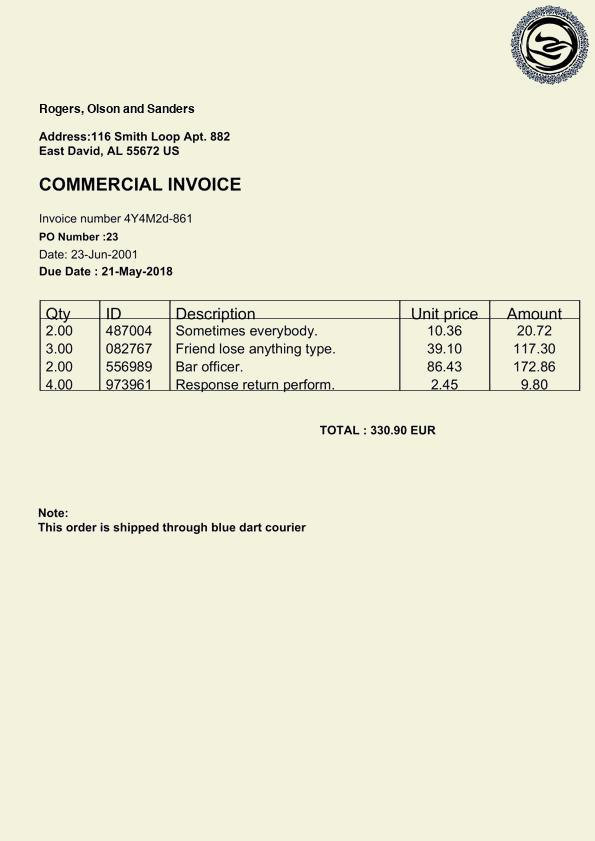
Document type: Invoice